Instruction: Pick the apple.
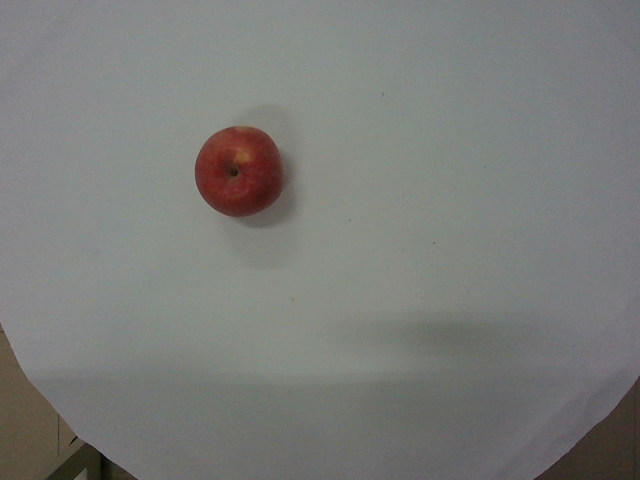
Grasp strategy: vertical